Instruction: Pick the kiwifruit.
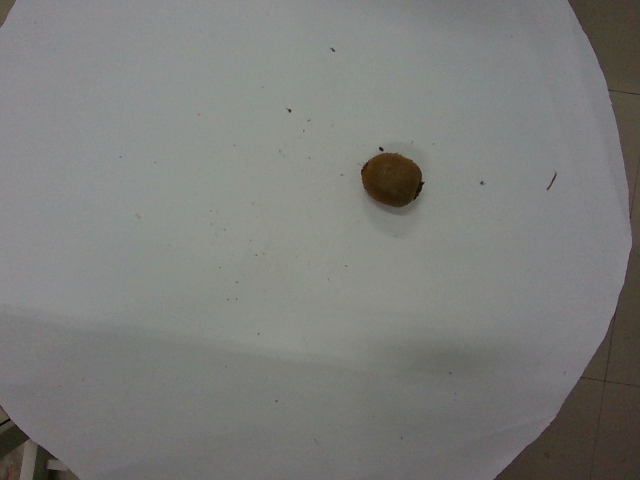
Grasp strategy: vertical